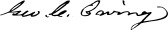
Signature of: george c ewing